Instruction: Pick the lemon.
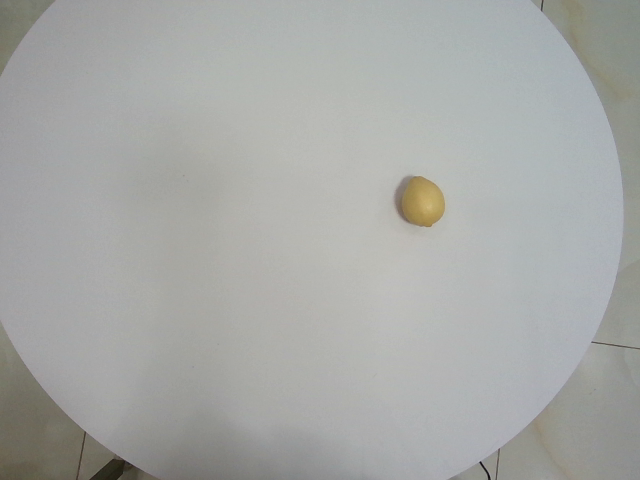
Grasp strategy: vertical